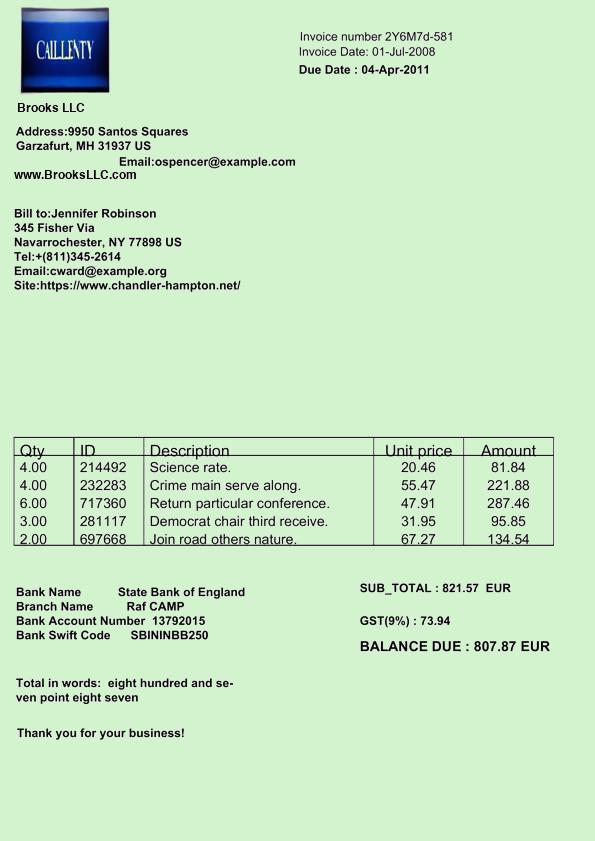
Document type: Invoice